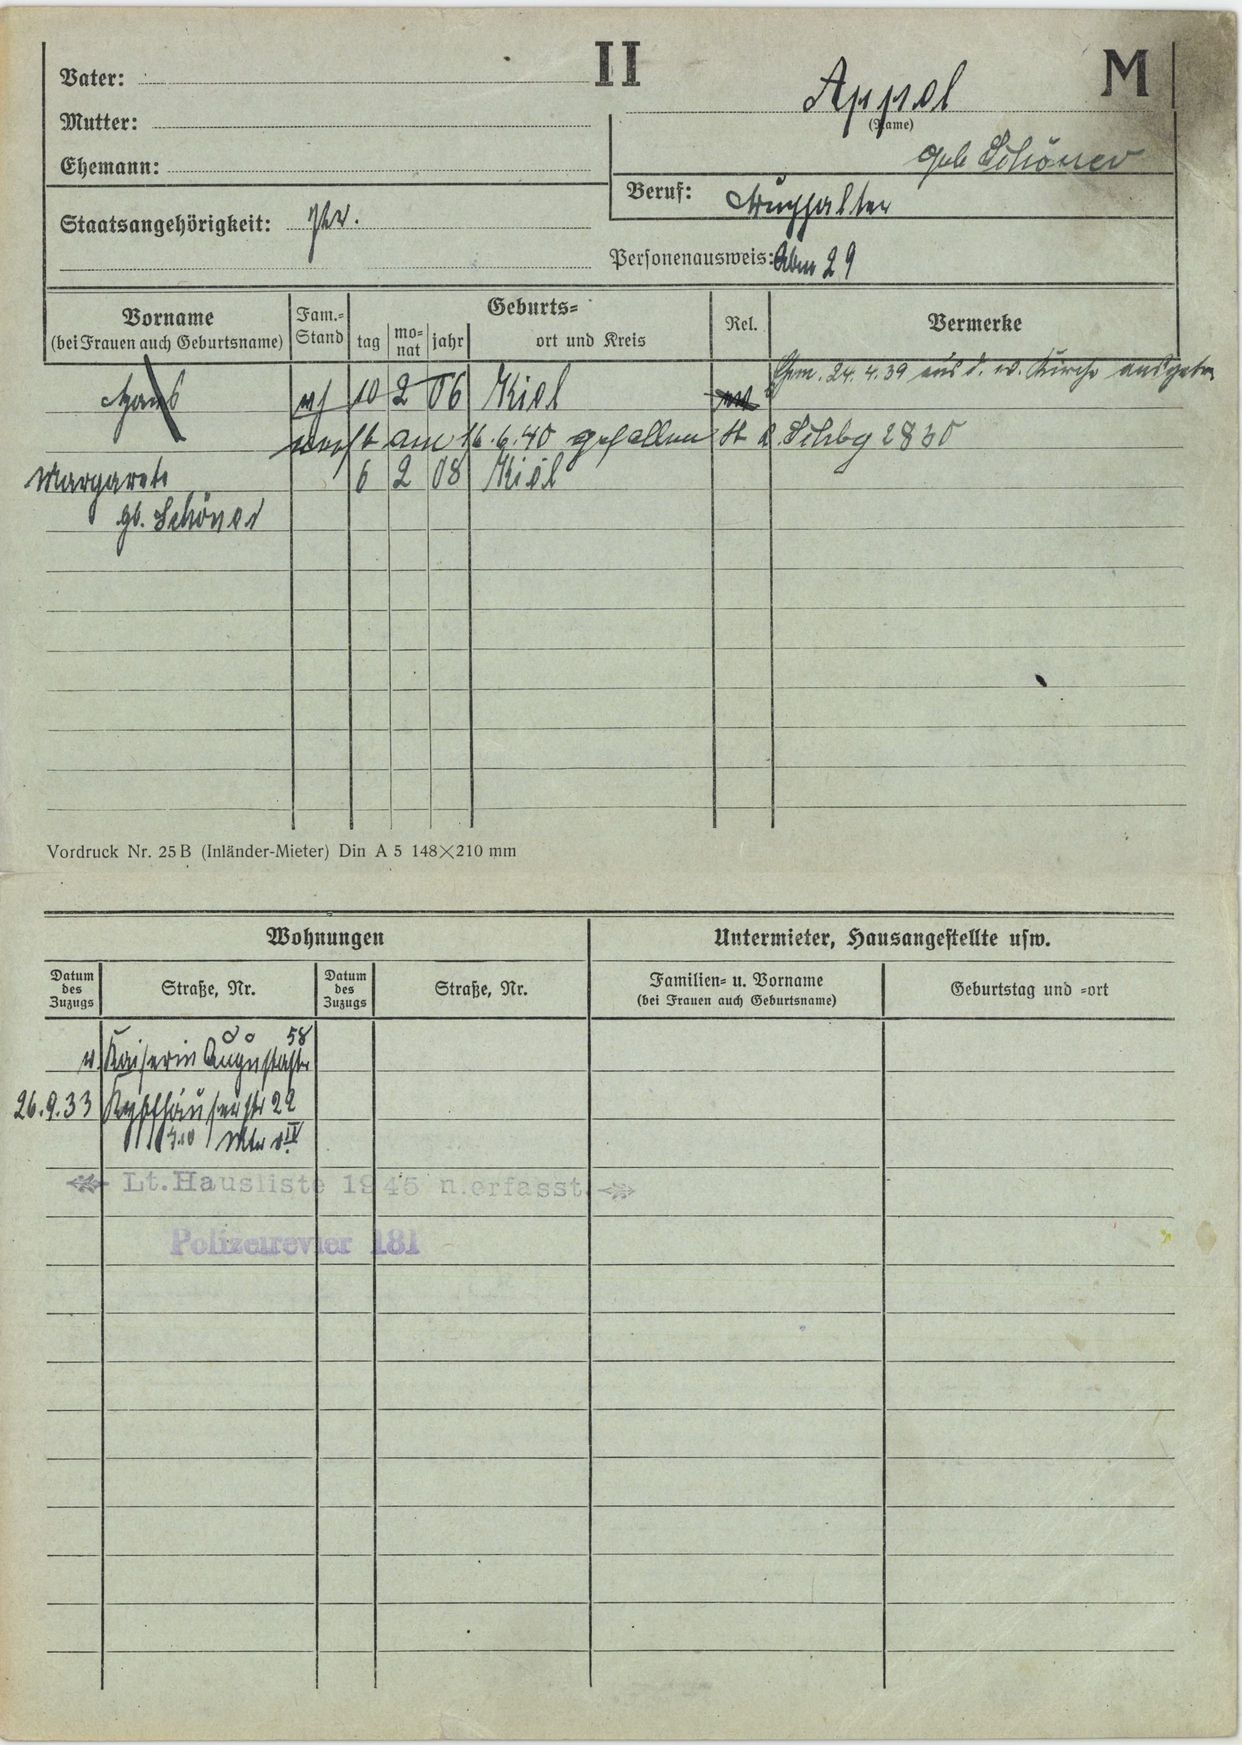
Appel geb. Schöner